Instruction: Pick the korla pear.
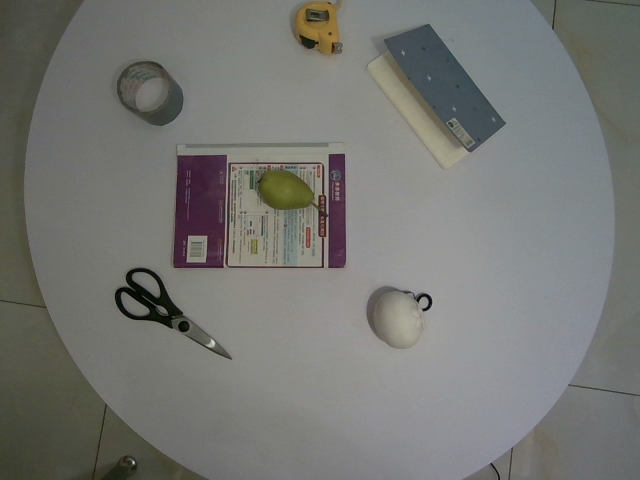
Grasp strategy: vertical